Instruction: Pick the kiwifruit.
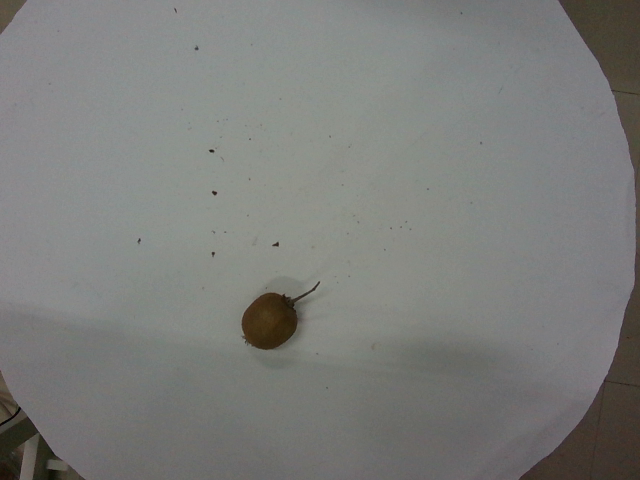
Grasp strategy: vertical